Question: What is the potential diagnosis?
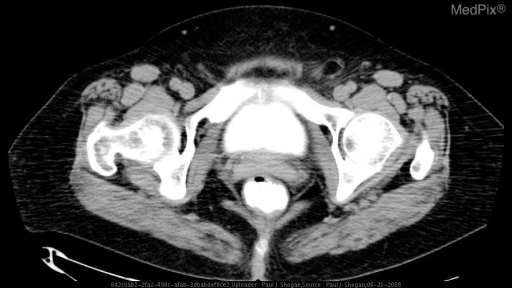
Answer: The possible diagnosis includes Rectovaginal Fistula
Colovaginal (Sigmoidovaginal) Fistula
Enterovaginal Fistula
Enterovesical Fistula.